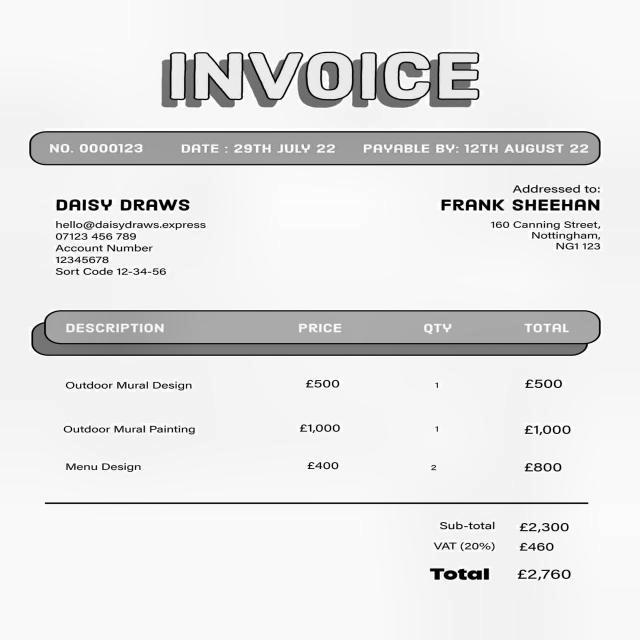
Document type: Invoice